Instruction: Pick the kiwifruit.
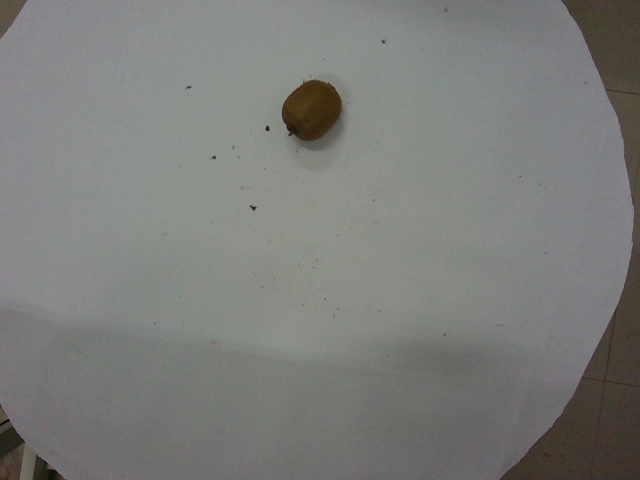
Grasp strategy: vertical